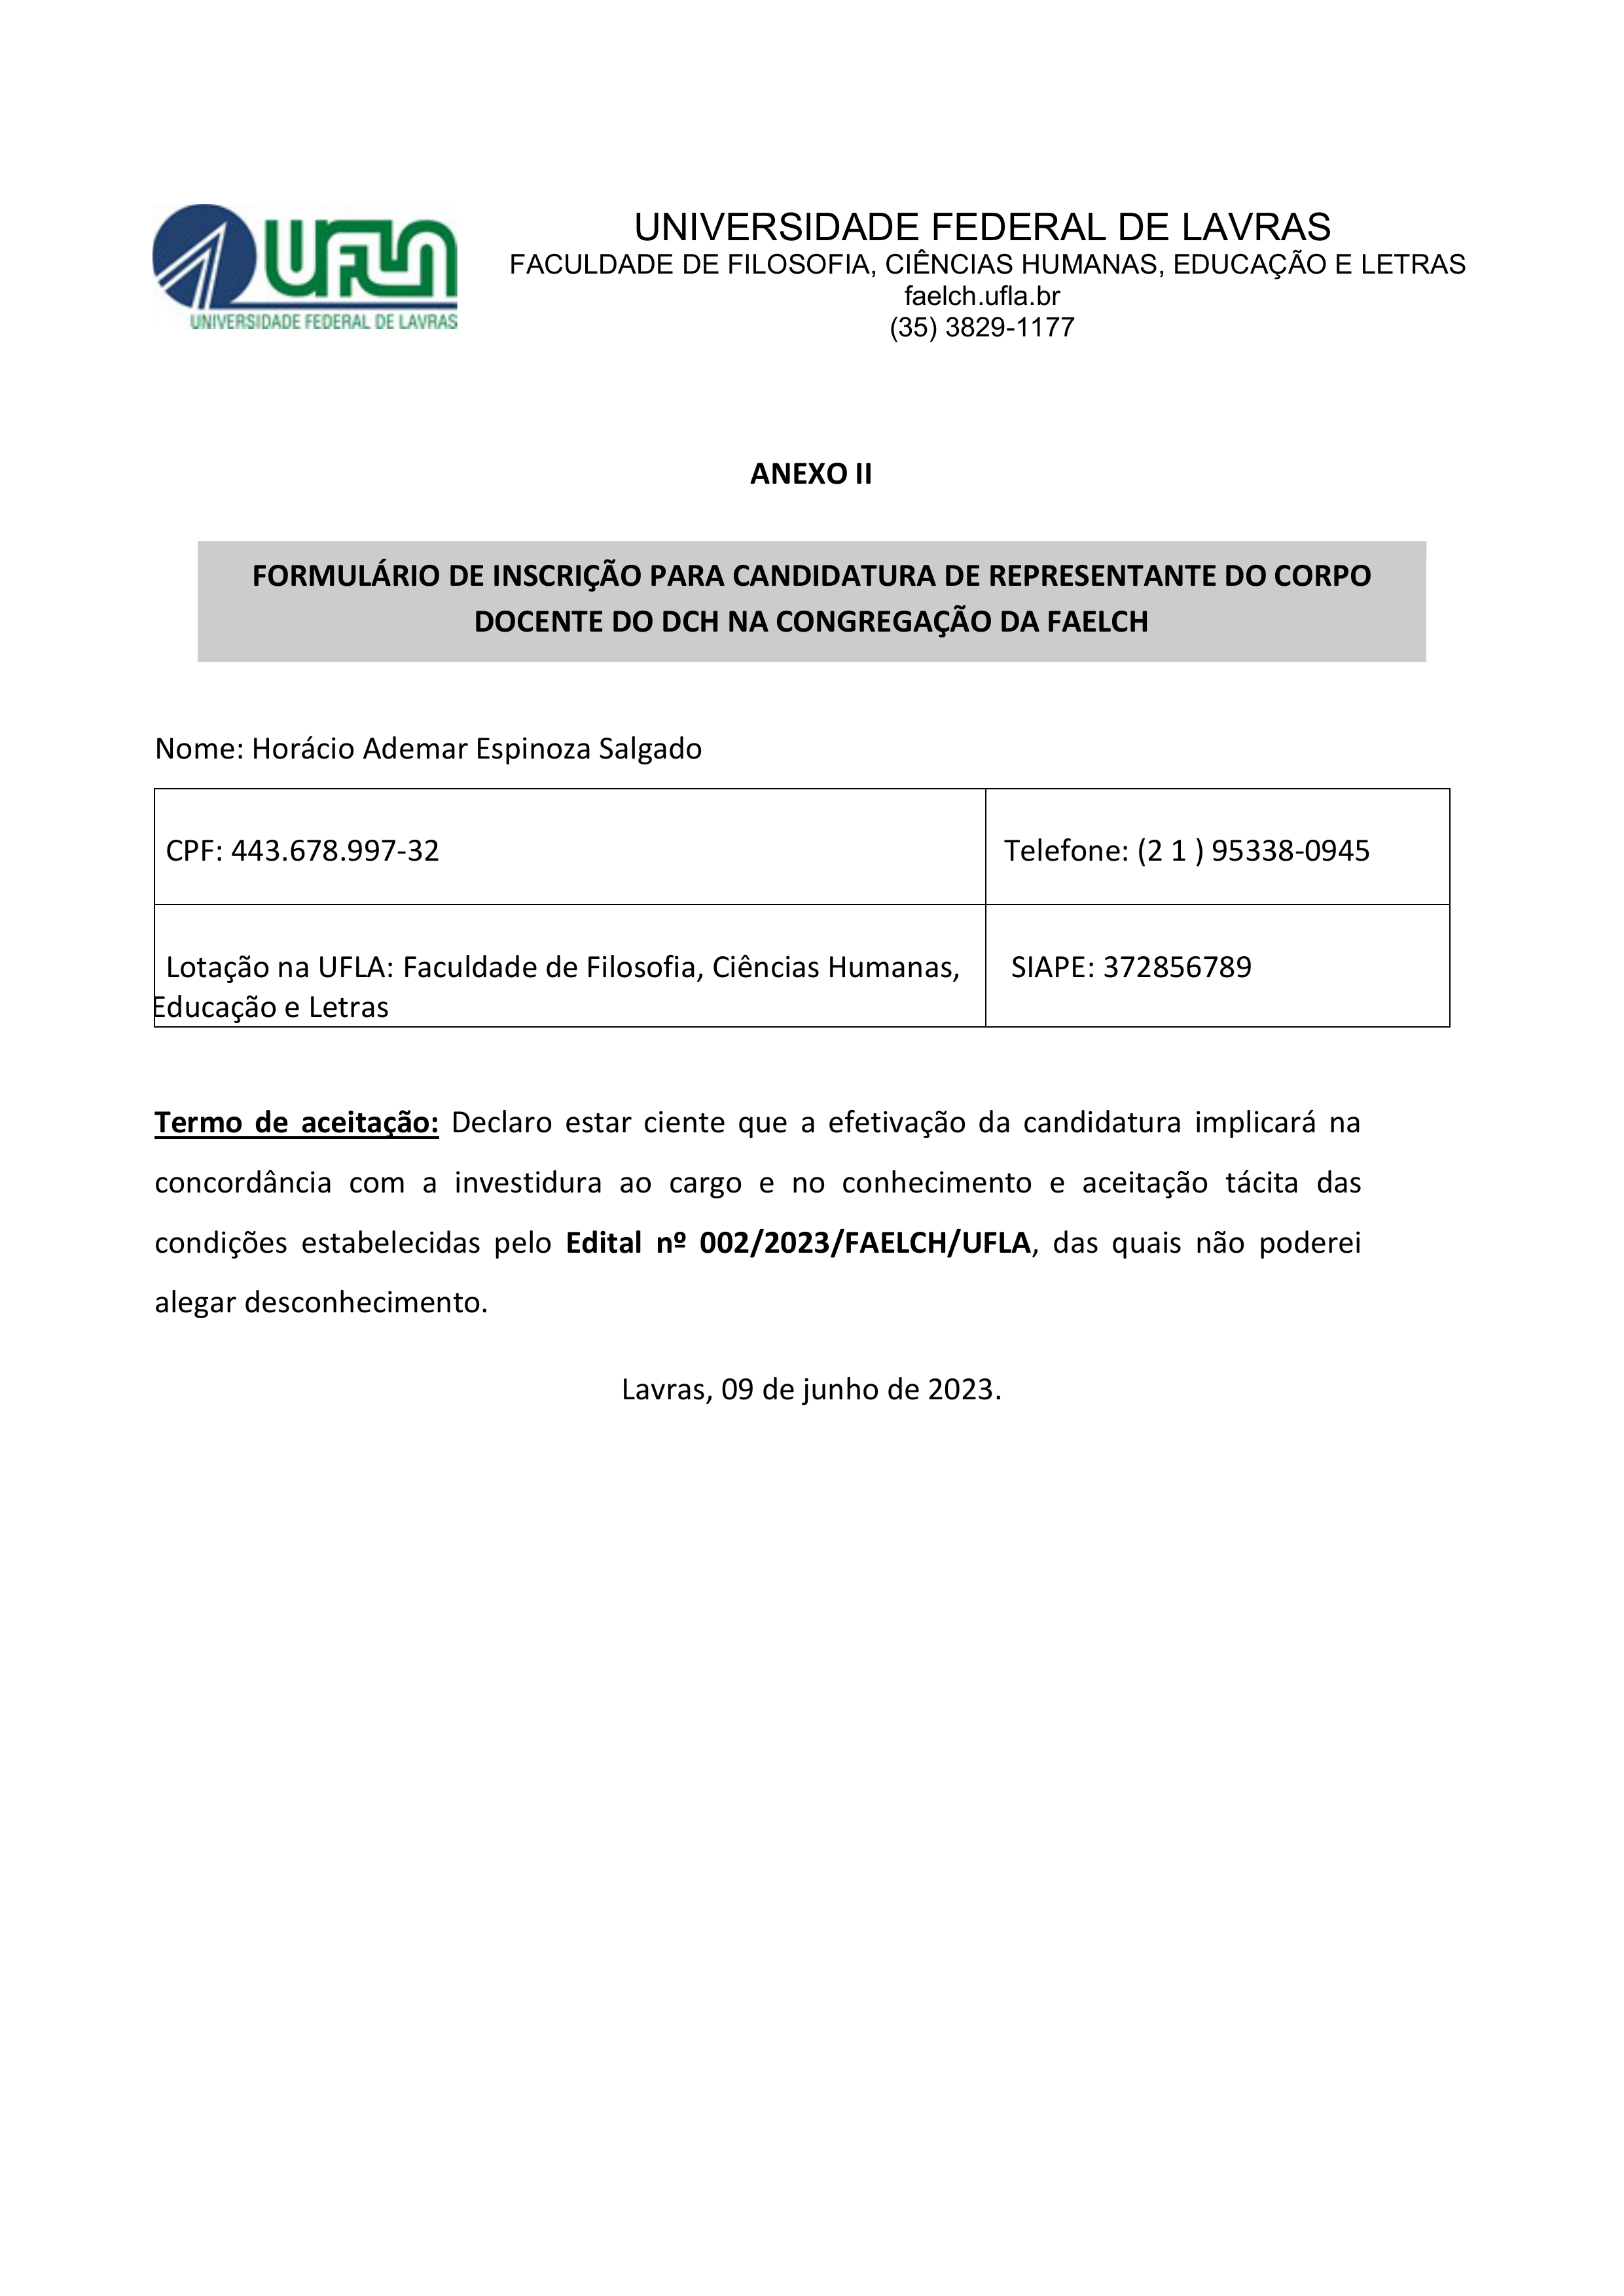
UNIVERSIDADE FEDERAL DE LAVRAS
UFLA
FACULDADE DE FILOSOFIA, CIENCIAS HUMANAS, EDUCAÇÃO E LETRAS
faelch.ufla.br
UNIVERSIDADE FEDERAL DE LAVRAS
(35) 3829-1177
ANEXO II
FORMULÁRIO DE INSCRIÇÃO PARA CANDIDATURA DE REPRESENTANTE DO CORPO DOCENTE DO DCH NA CONGREGAÇÃO DA FAELCH
Nome:
Horácio Ademar Espinoza Salgado
Telefone:
(21)95338-0945
CPF:
443.678.997-32
Lotação na UFLA:
Faculdade de Filosofia, Ciências Humanas, Educação e Letras
SIAPE:
372856789
Termo de aceitação:
Declaro estar ciente que a efetivação da candidatura implicará na concordância com a investidura ao cargo e no conhecimento e aceitação tacita das condições estabelecidas pelo Edital nº 002/2023/FAELCH/UFLA, das quais não poderei alegar desconhecimento.
Lavras, 09 de junho de 2023.